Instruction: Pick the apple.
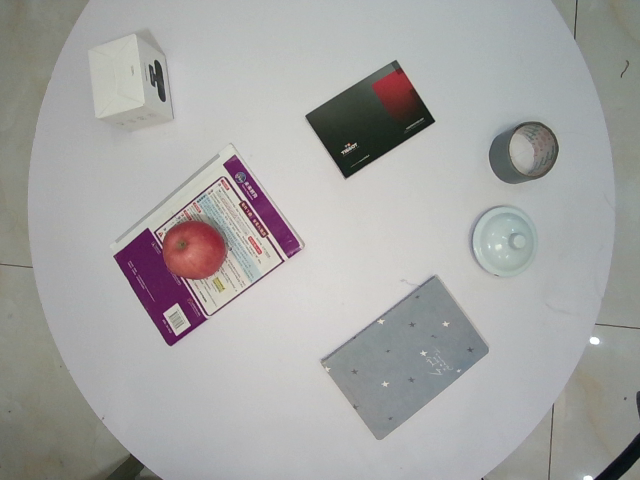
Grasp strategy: vertical